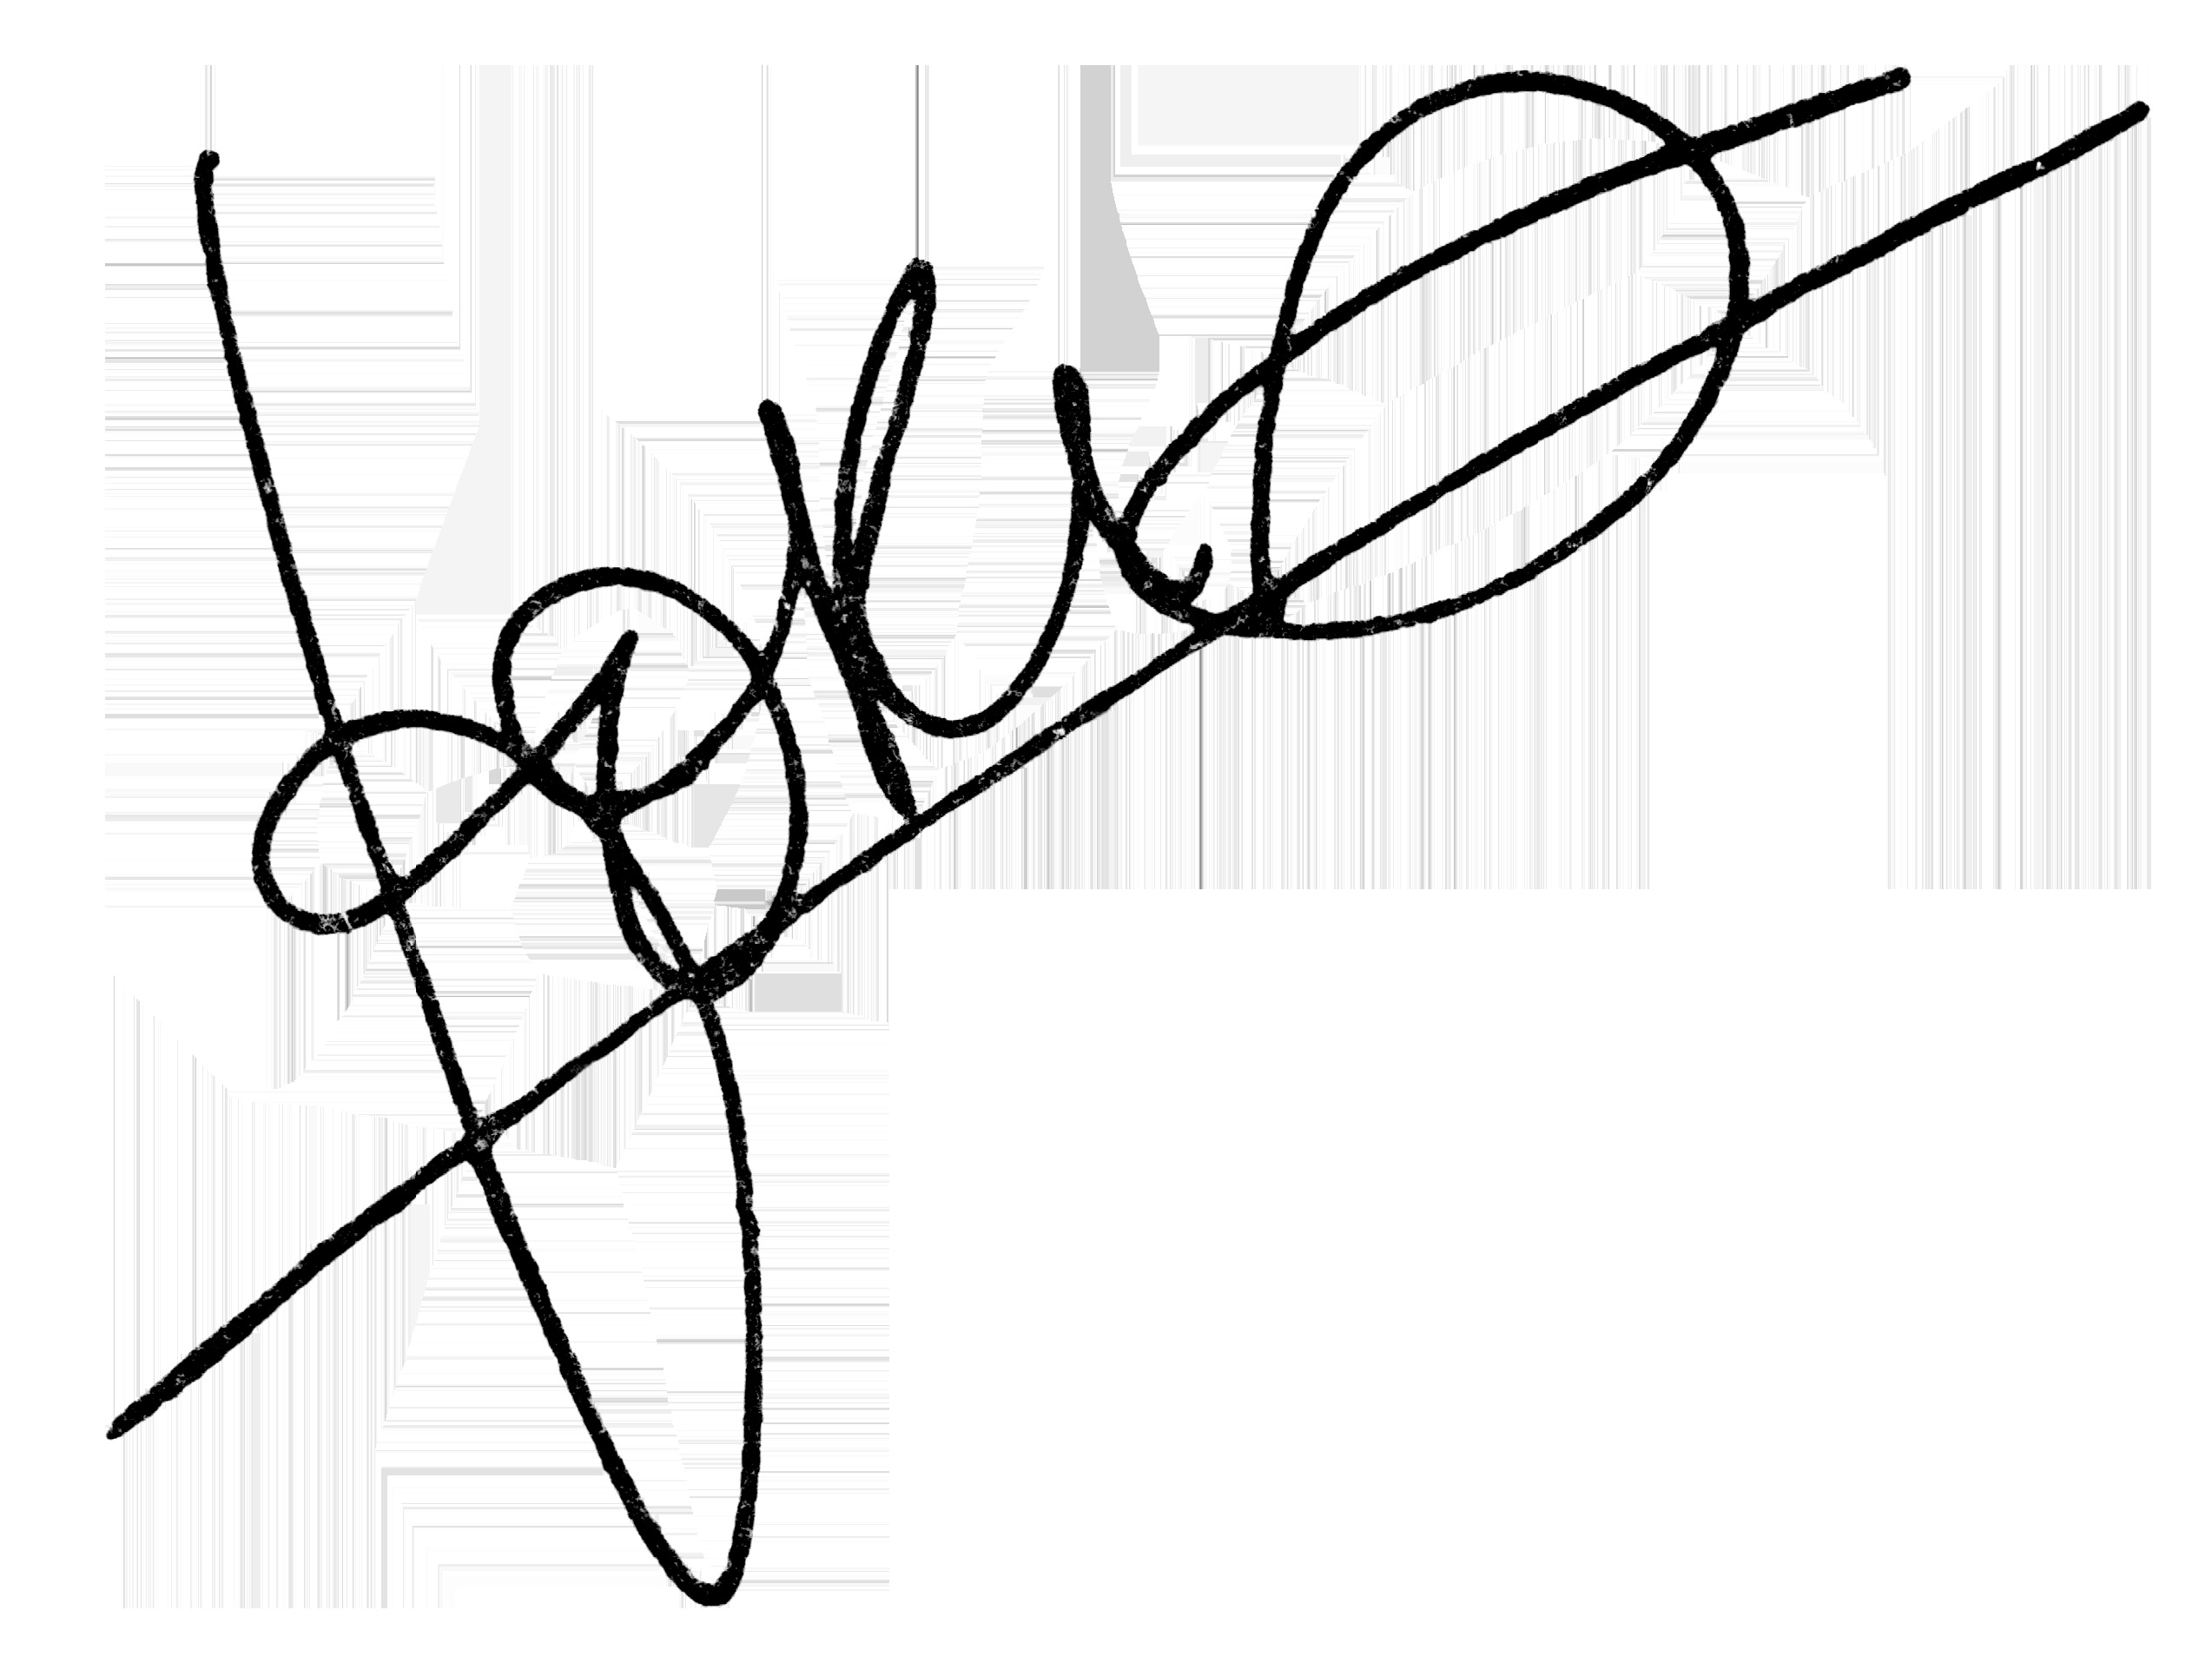
Signature of: doris callebaut